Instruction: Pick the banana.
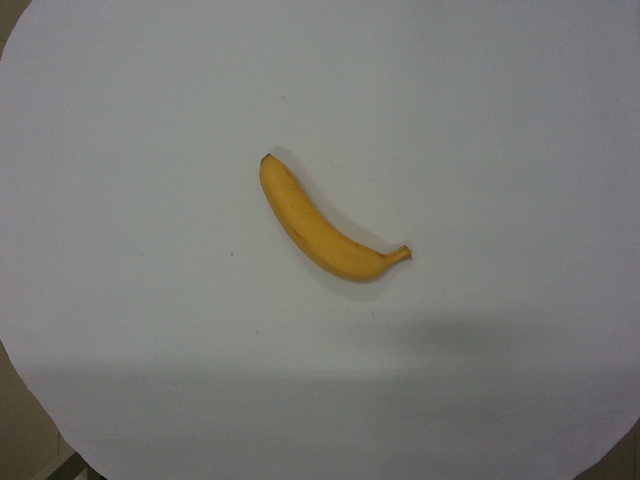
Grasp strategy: vertical